Question: What type of tax is indicated in the document, personal property or real estate?
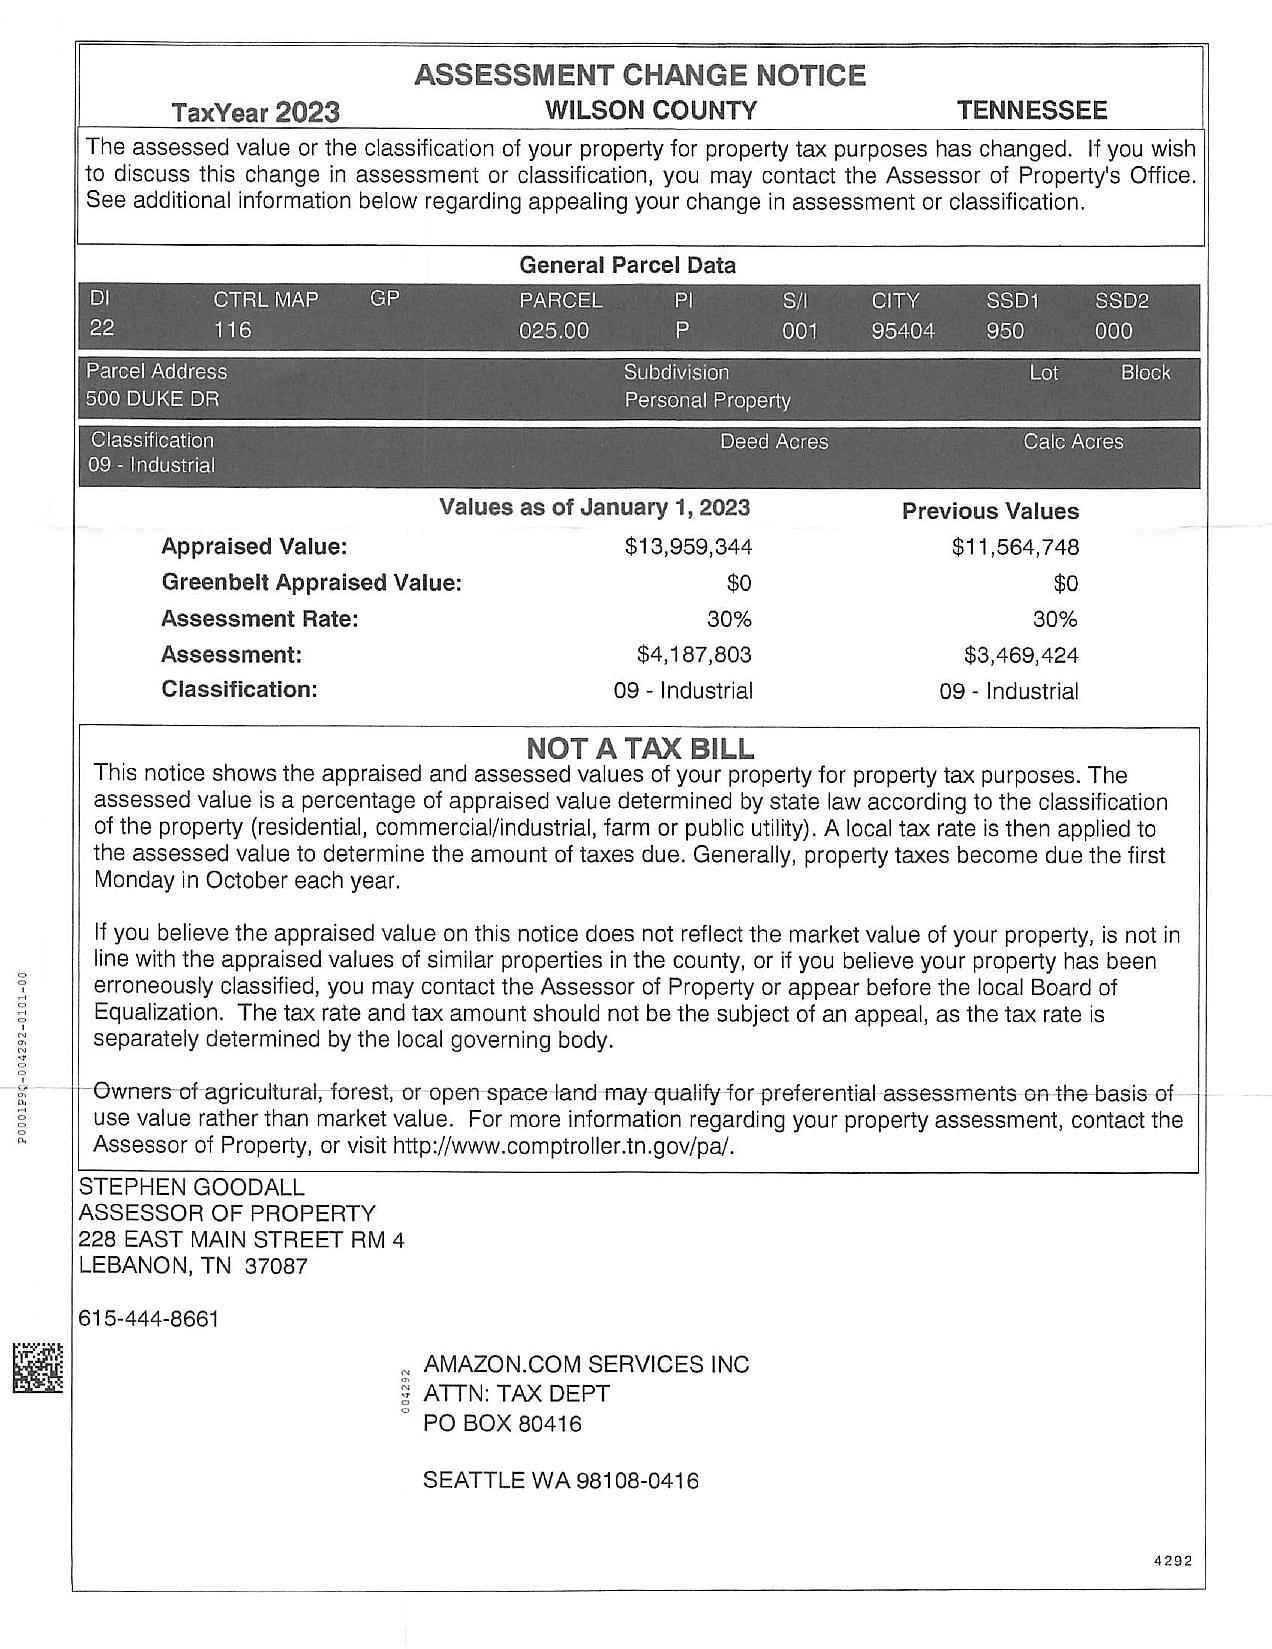
Answer: "Property Tax"